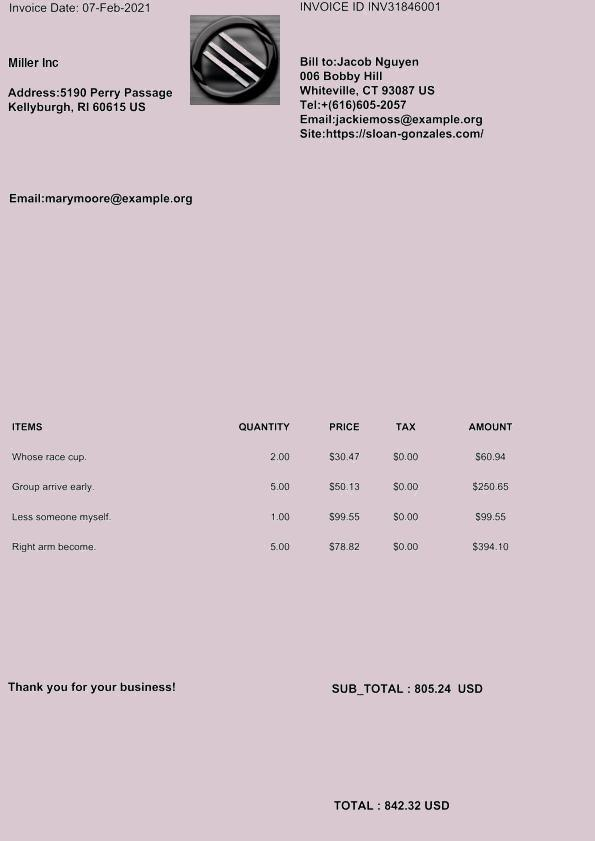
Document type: Invoice